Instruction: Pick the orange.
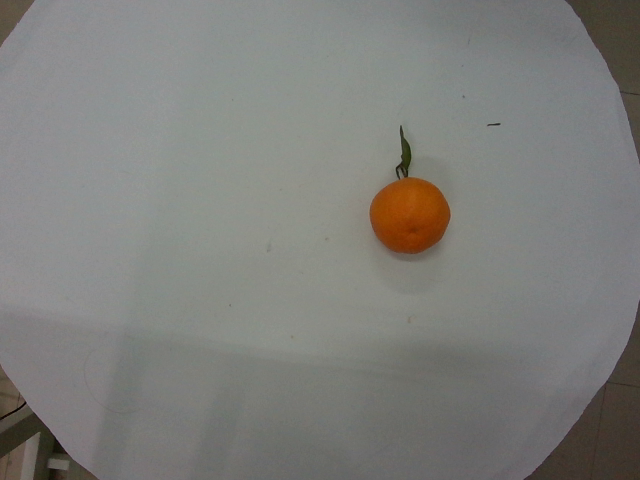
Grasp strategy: vertical